Question: What is the potential diagnosis?
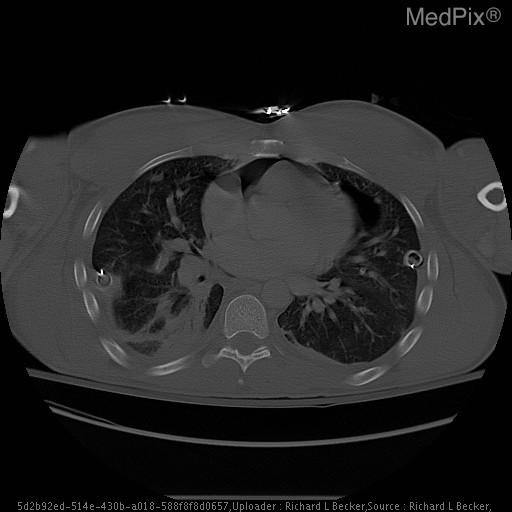
Answer: The possible diagnosis includes •  Pneumopericardium
•  Pneumomediastinum
•  Pneumothorax.